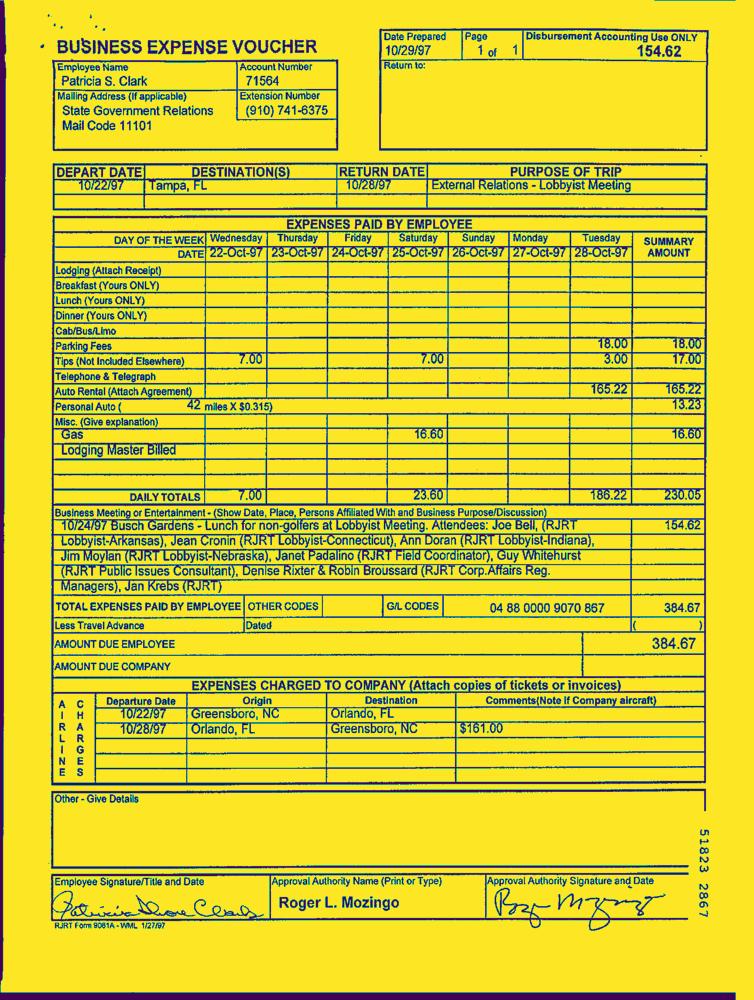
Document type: Invoice-Doc